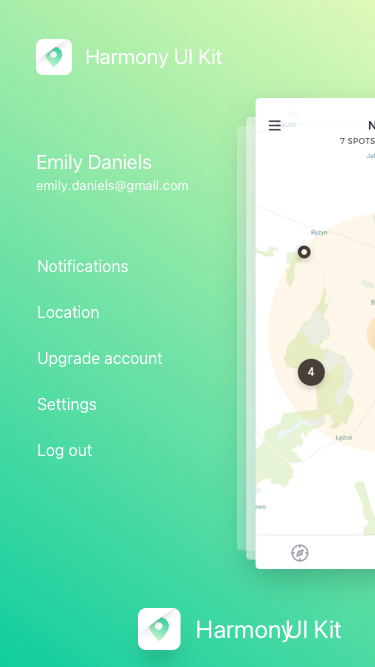
Text in this UI design:
Emily Daniels
emily.daniels@gmail.com
Settings
Log out
Upgrade account
Location
Notifications
Harmony UI Kit
Harmony
UI Kit